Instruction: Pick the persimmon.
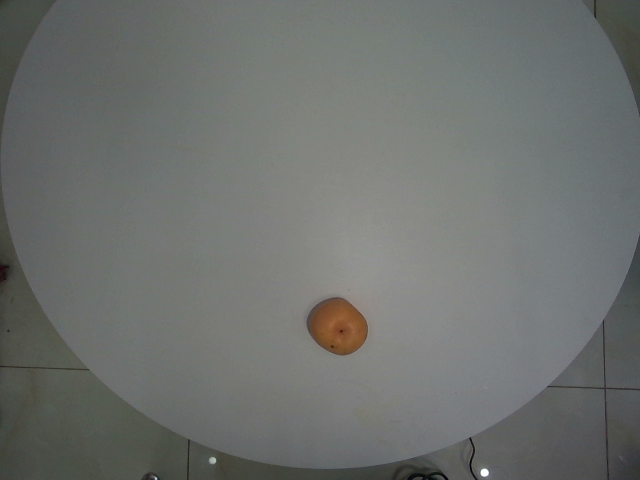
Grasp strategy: vertical